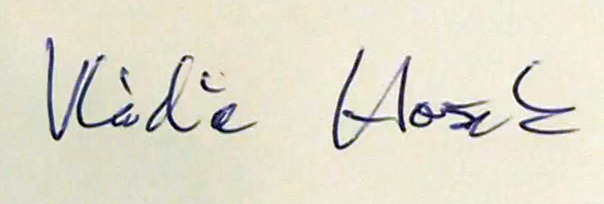
Signature of: vladislav hošek